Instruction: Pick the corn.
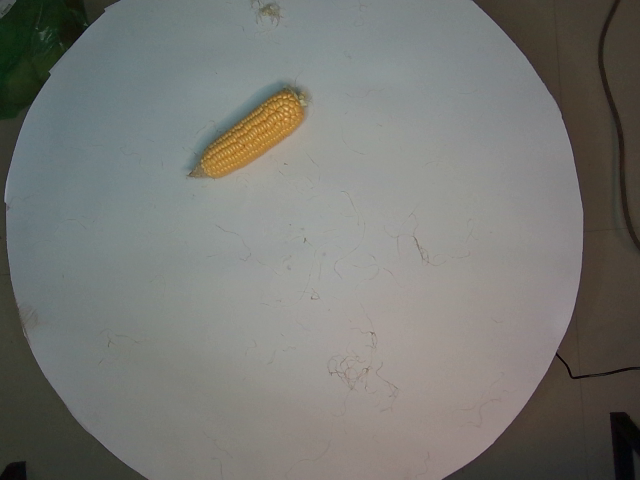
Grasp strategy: vertical